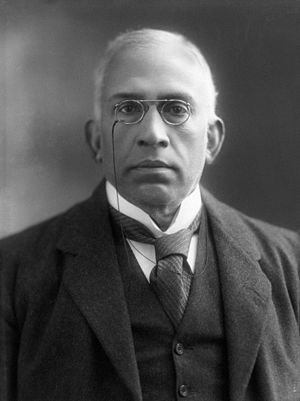
English: Sir C. Sankaran Nair (1857-1934)